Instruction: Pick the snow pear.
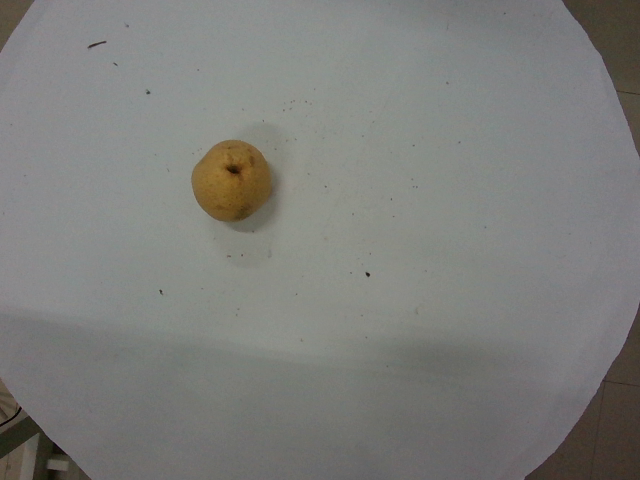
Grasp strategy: vertical